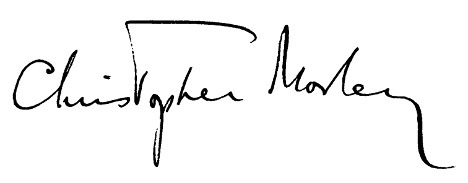
Signature of: christopher morley